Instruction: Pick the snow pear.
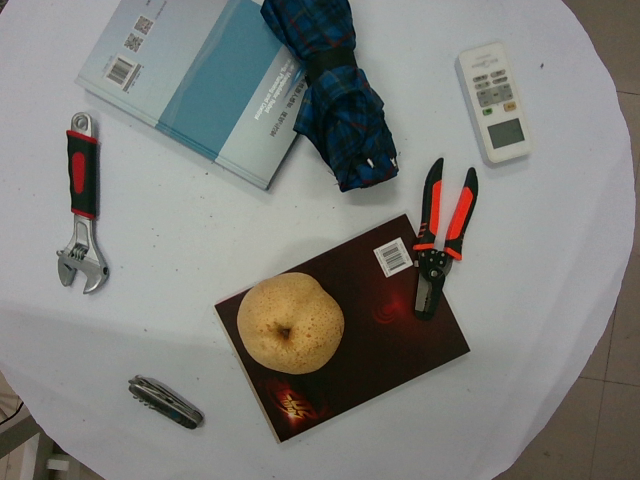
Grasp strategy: vertical